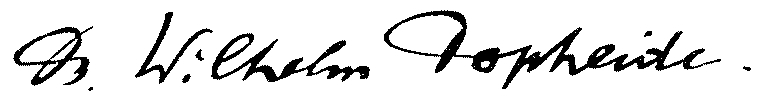
Signature of: wilhelm dopheide